Question: Describe the condition in detail:
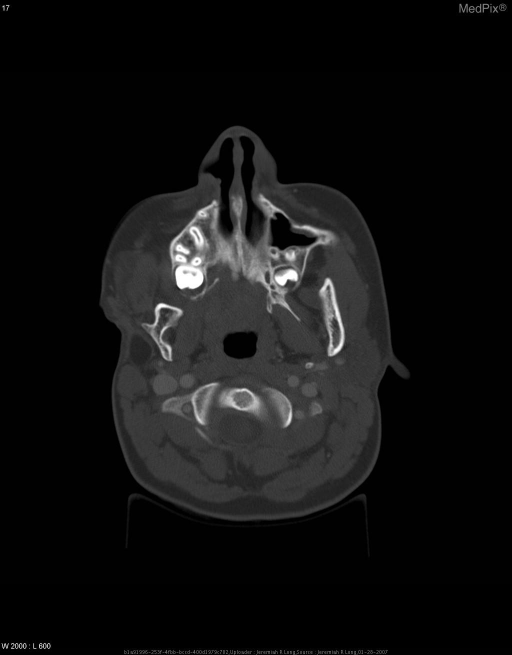
Answer: The disease is discussed as: Goldenhar Syndrome comprises a spectrum of congenital facial, ocular and vertebral abnormalities.  First described in 1952 by Dr. Goldenhar, this rare syndrome involves malformations of the ear (microtia), mandible, maxilla, eye, facial muscles and vertebral bodies.  In the majority of cases, these malformations occur unilaterally, although bilaterality can occur.  When these findings occur unilaterally, and without vertebral involvement, the disorder is often referred to as hemifacial microsomia.  Additional involvement of the vertebral bodies is then referred to as Goldenhar syndrome.  Overall these grouped malformations fall under the oculo-auriculo-vertebral spectrum (OAV spectrum).  The heart, limbs and kidneys can also be affected within this spectrum.

     Goldenhar syndrome is believed to occur randomly without an any genetic cause, although research into a multifactoral inheritance pattern is ongoing.  This disorder occurs more frequently in males (~70%), and is associated clinically with hearing, vision, and mastication problems.  Affected patients typically enjoy normal life expectancies and normal intelligence (approximately 10% of patient display moderate learning disabilities).  Cosmetic surgery consultation, orthodontic planning and speech and hearing therapy are important early interventions for patients with Goldenhar Syndrome.